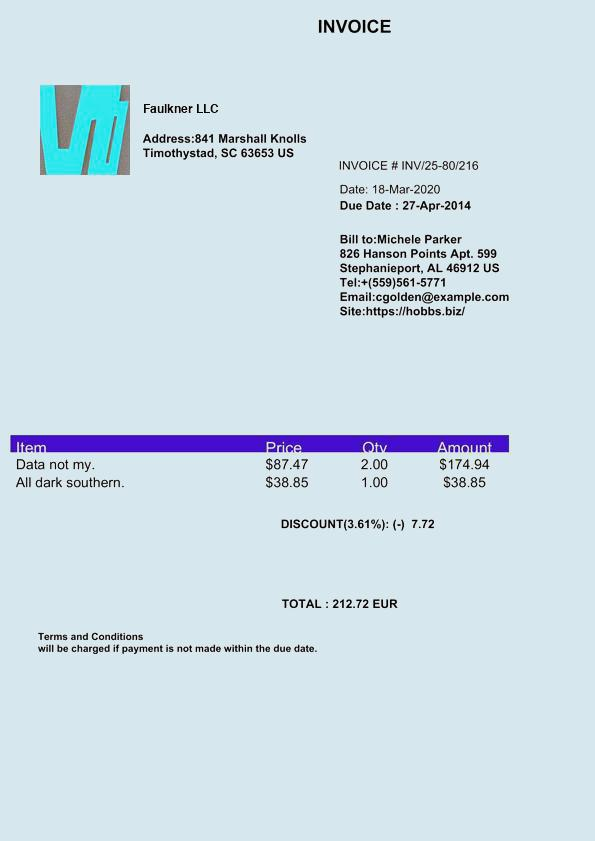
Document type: Invoice